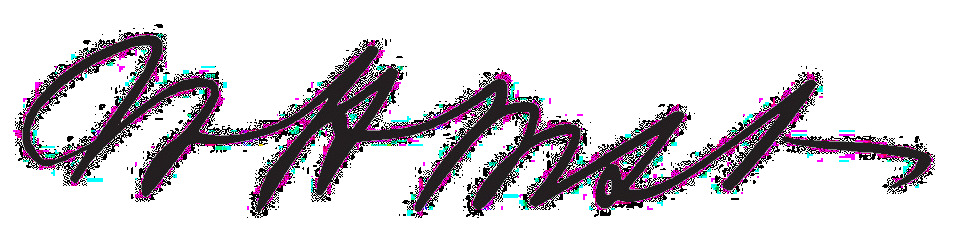
Signature of: william h west